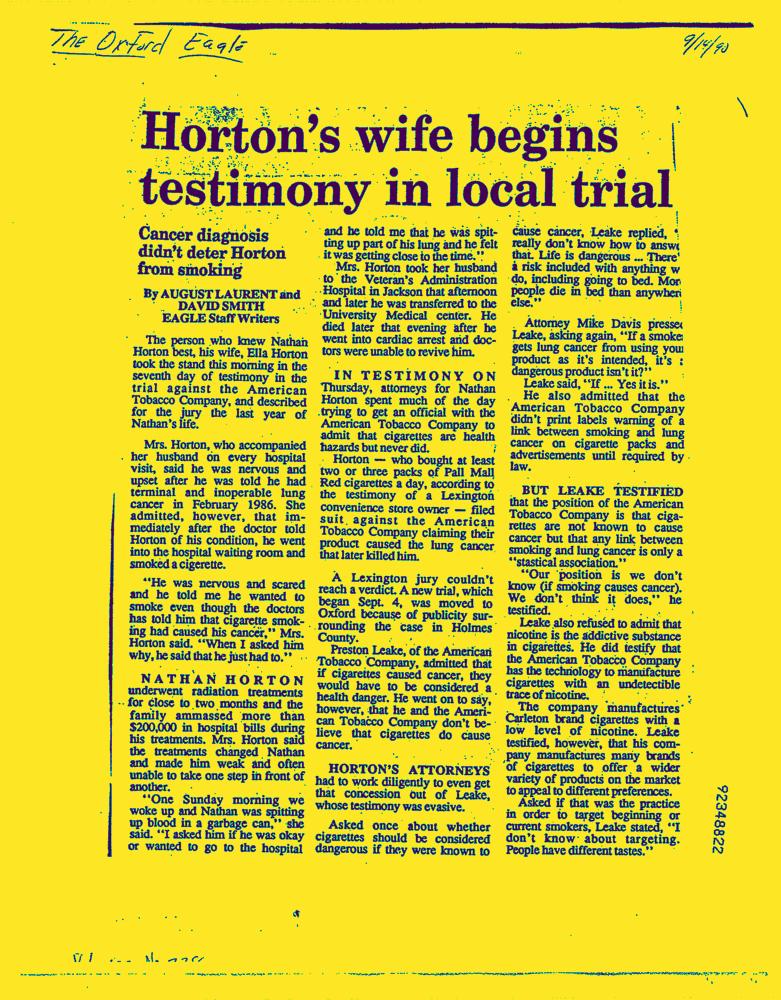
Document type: News-Article